Question: What is the filing due date as per the document?
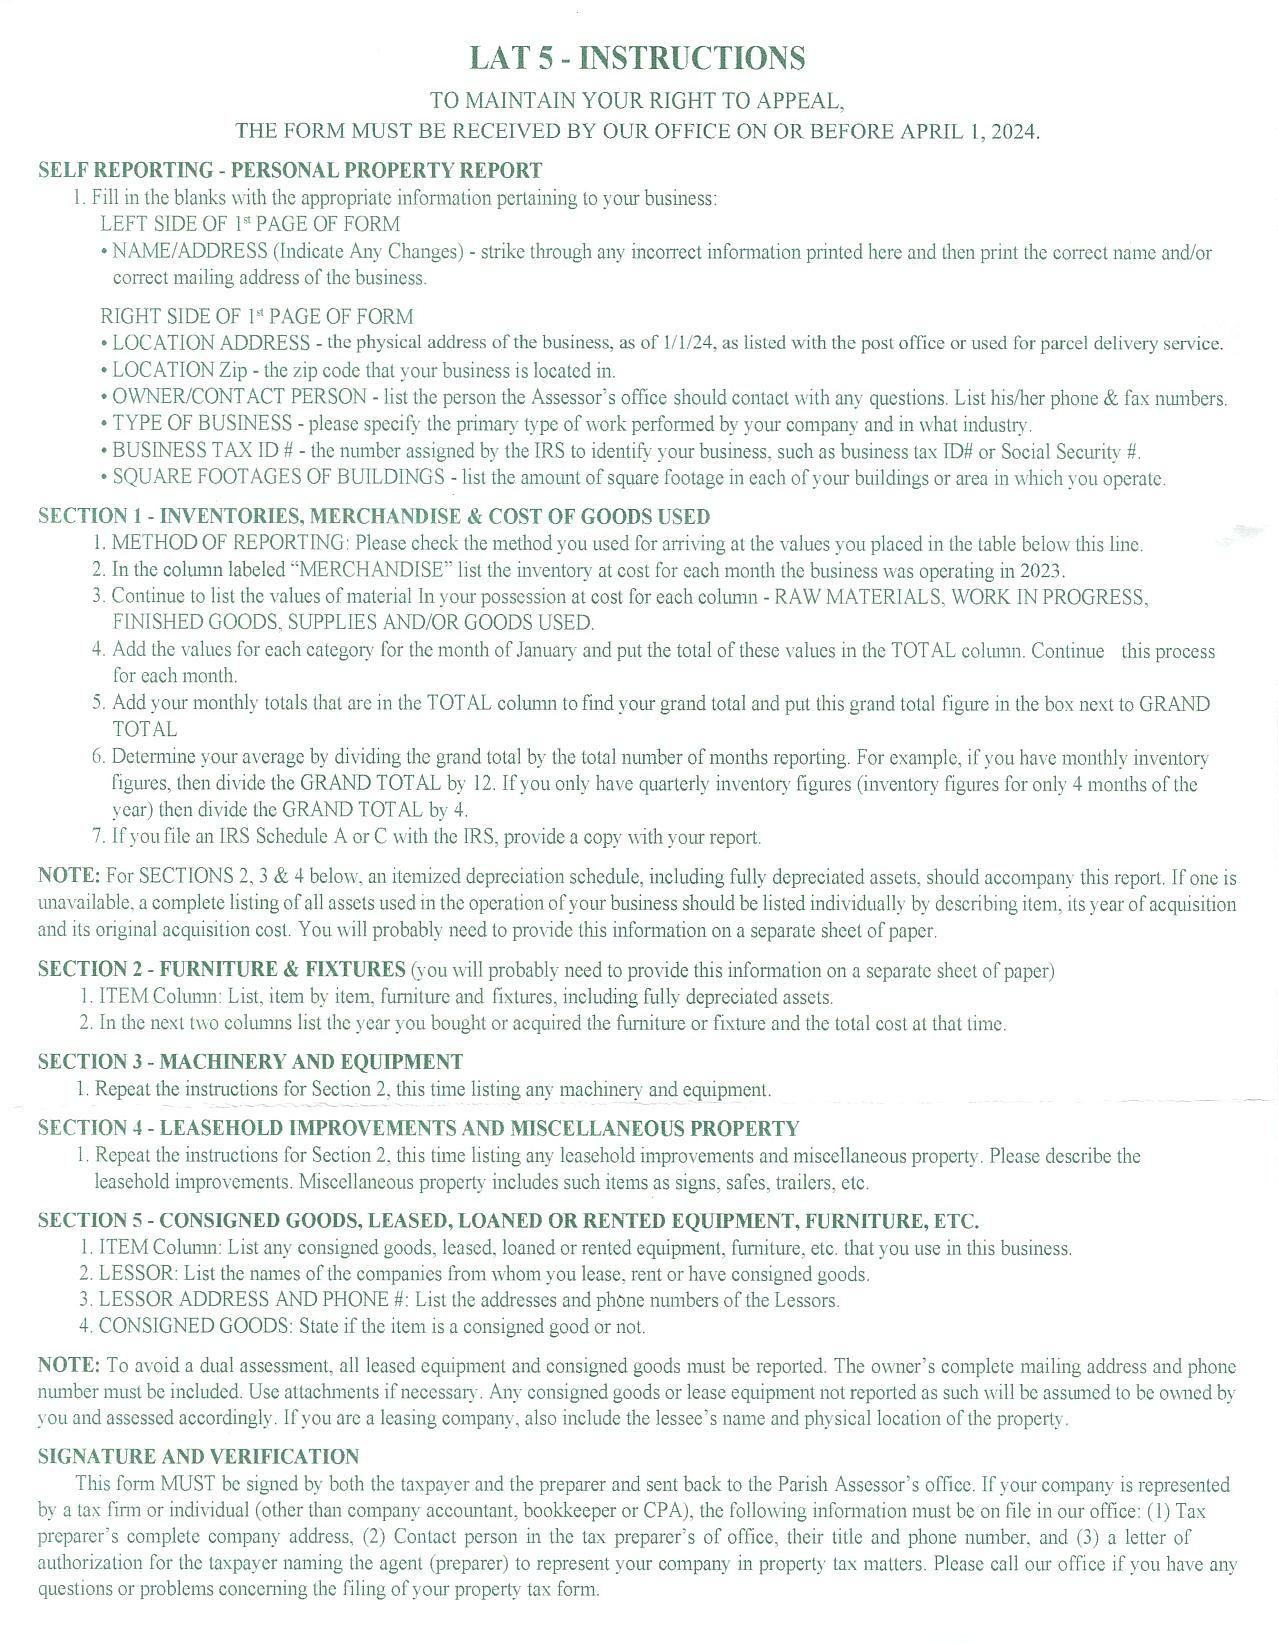
Answer: "1-Apr-24"